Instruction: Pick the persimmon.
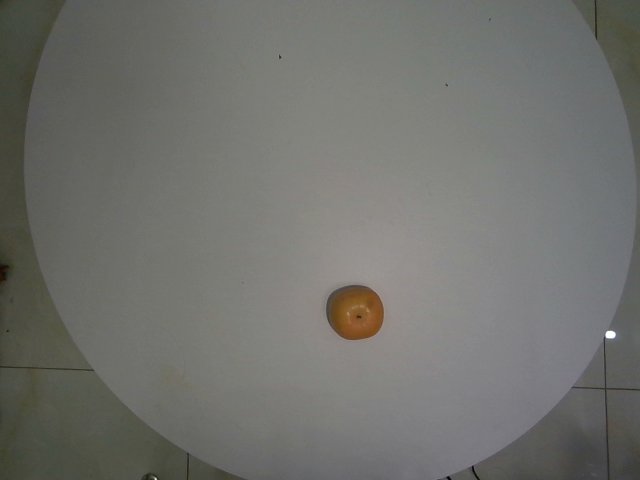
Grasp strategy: vertical